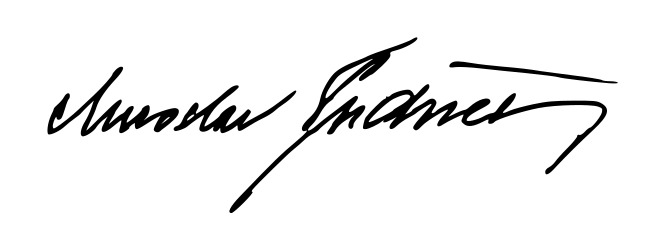
Signature of: miroslav ondříček